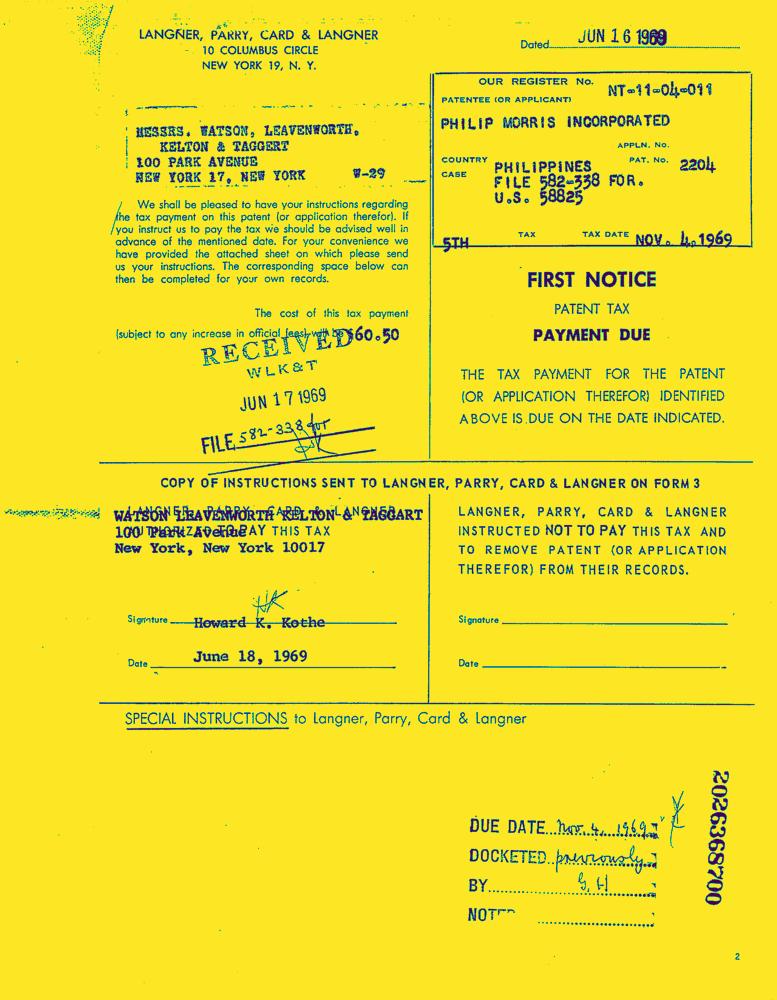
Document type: Invoice-Doc